Question: What jurisdiction, city, or county is the document associated with?
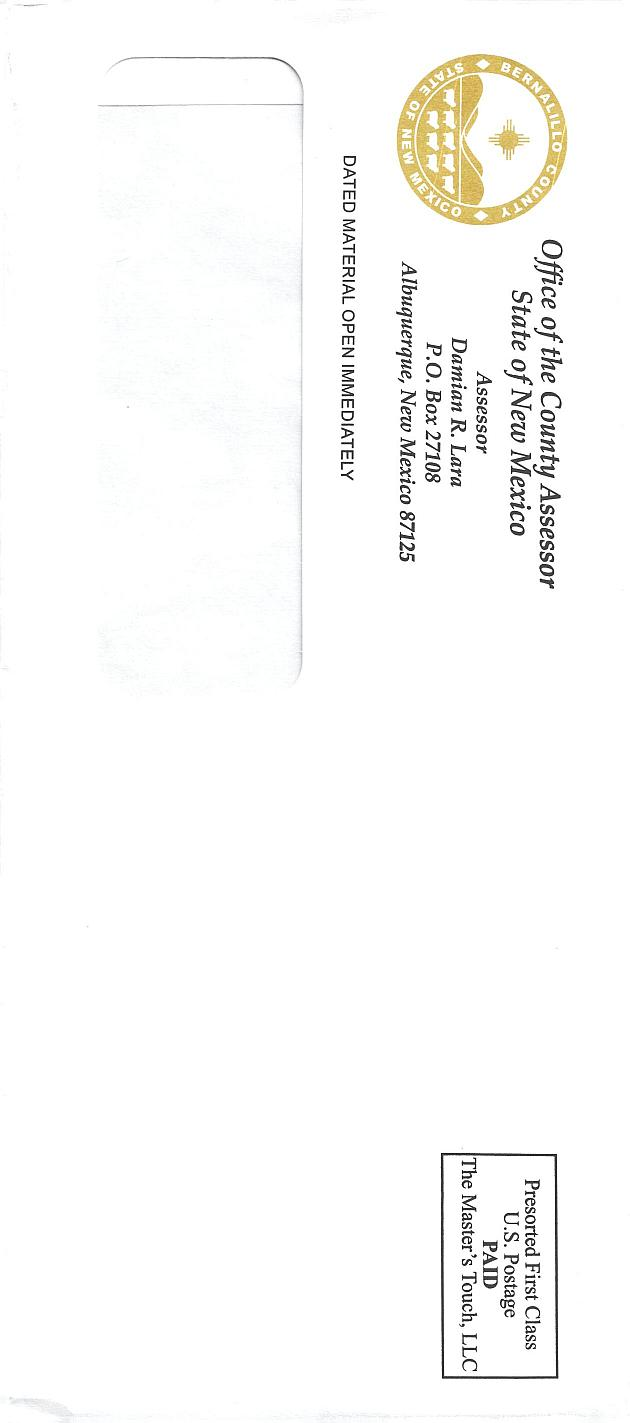
Answer: "Bernalillo County"